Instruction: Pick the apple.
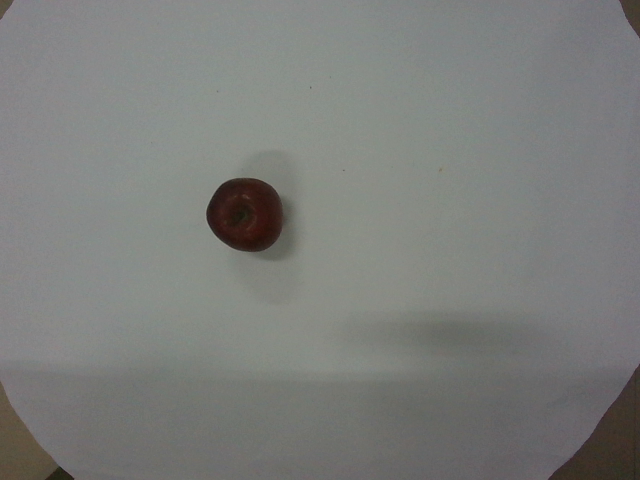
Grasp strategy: vertical